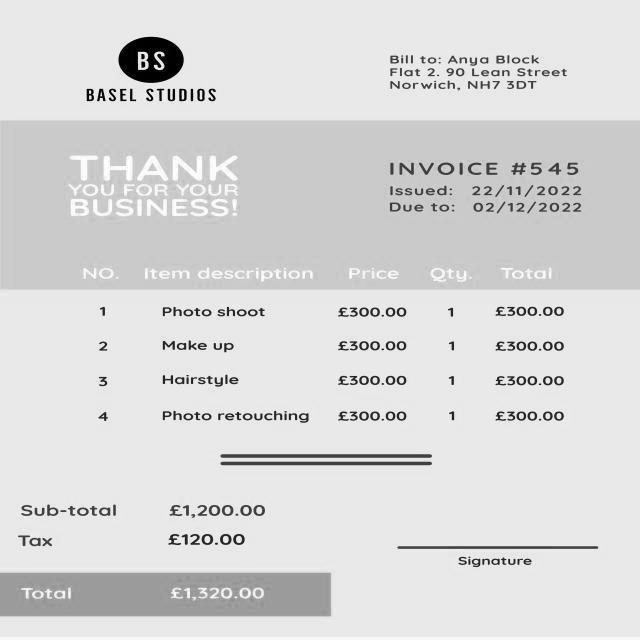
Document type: Invoice